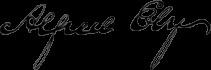
Signature of: alfred ely